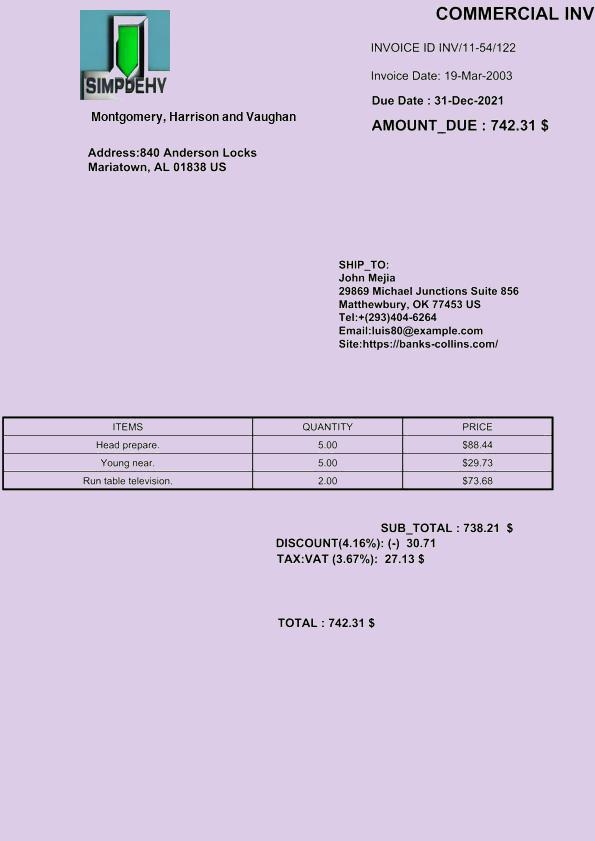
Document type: Invoice